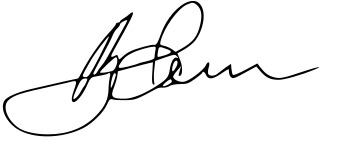
Signature of: vladimir saldo